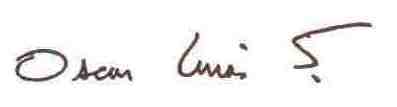
Signature of: óscar arias sánchez